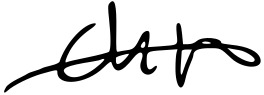
Signature of: chantal arens